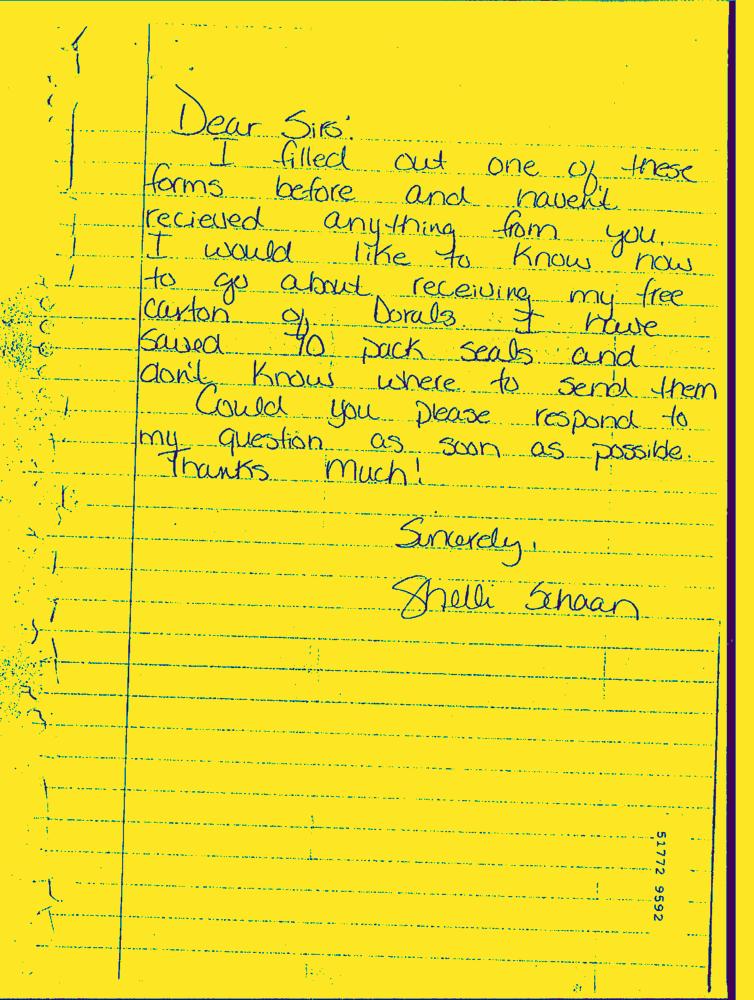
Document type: Hand-Written